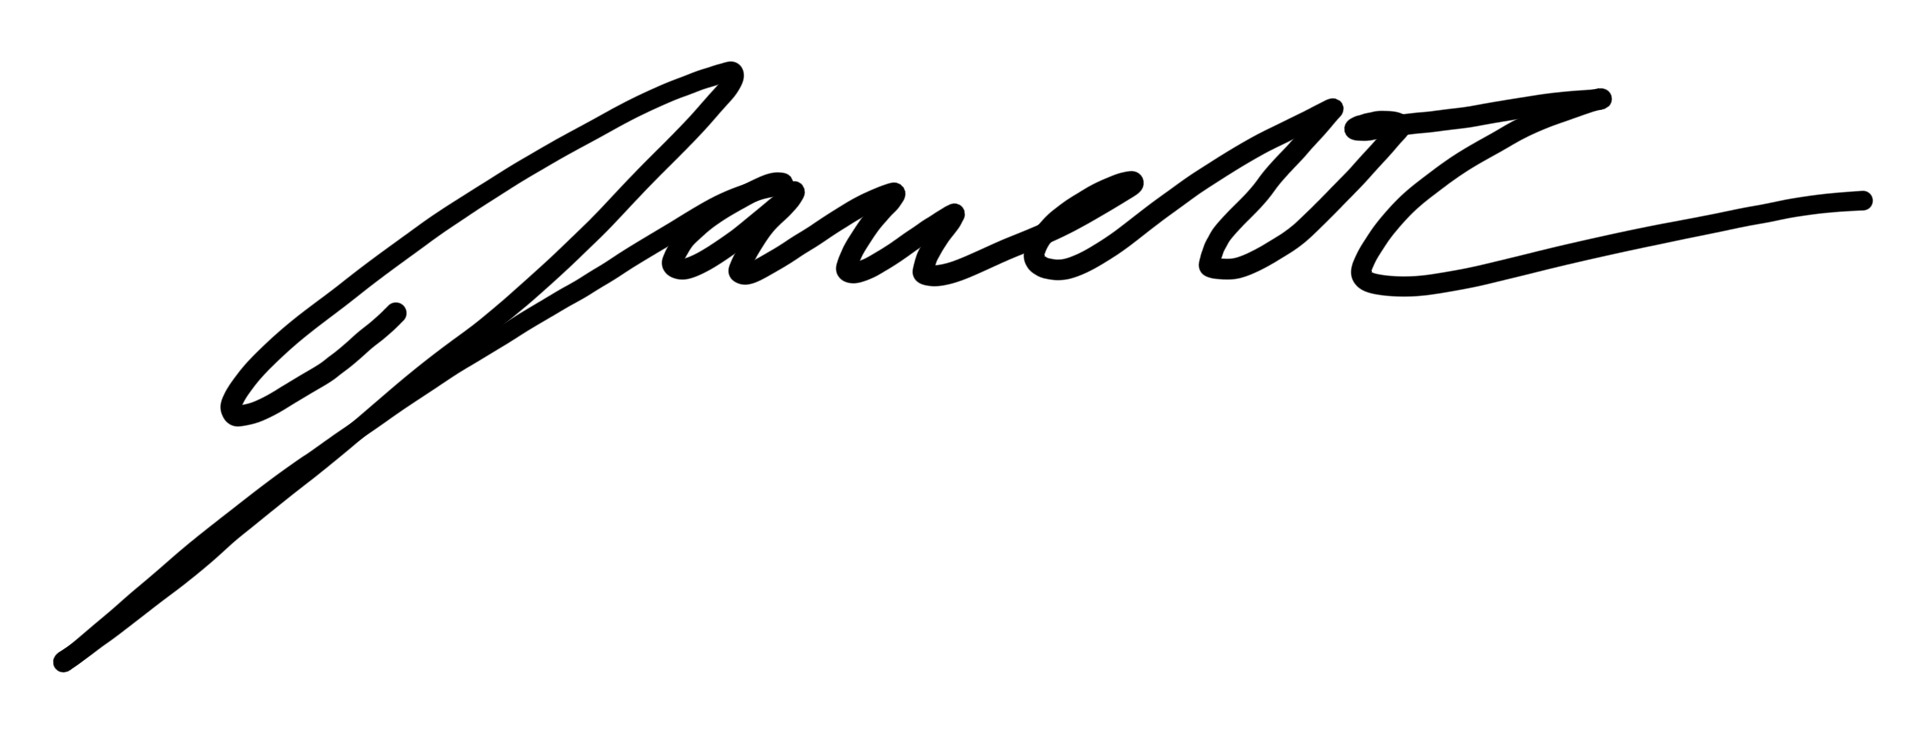
Signature of: paulina harriet